Question: How is the history relevant to the case?
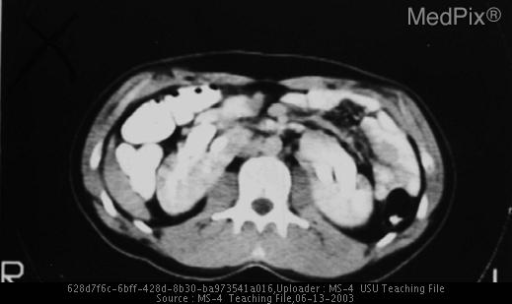
Answer: The patient's history of Editor's note:  Although no history was provided by the author of this case file, in all likelyhood this patient presented with a history of recurrent urinary tract infection.
Ureterovesicular junction obstruction is commonly associated with this entity due to abnormal insertions of the ureters into the bladder.  UPJ obstructions is also common and duplicated ureters may also be present.  In this patient, note the double ureter on the right. Together, these abnormalities lead to hydronephrosis, recurrent infections and stone fomation. is key in understanding the case.